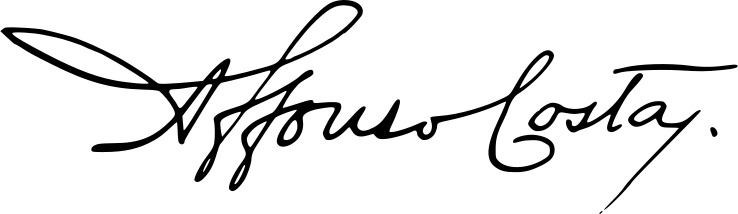
Signature of: afonso costa